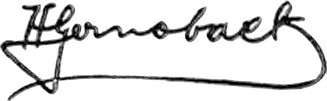
Signature of: hugo gernsback